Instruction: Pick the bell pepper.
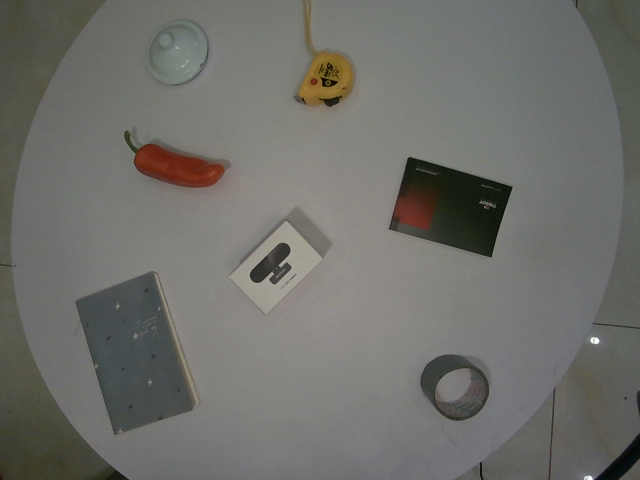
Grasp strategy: vertical